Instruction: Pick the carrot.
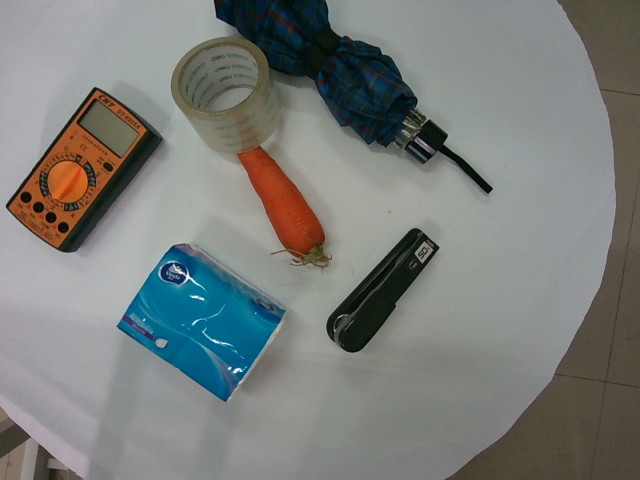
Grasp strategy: vertical